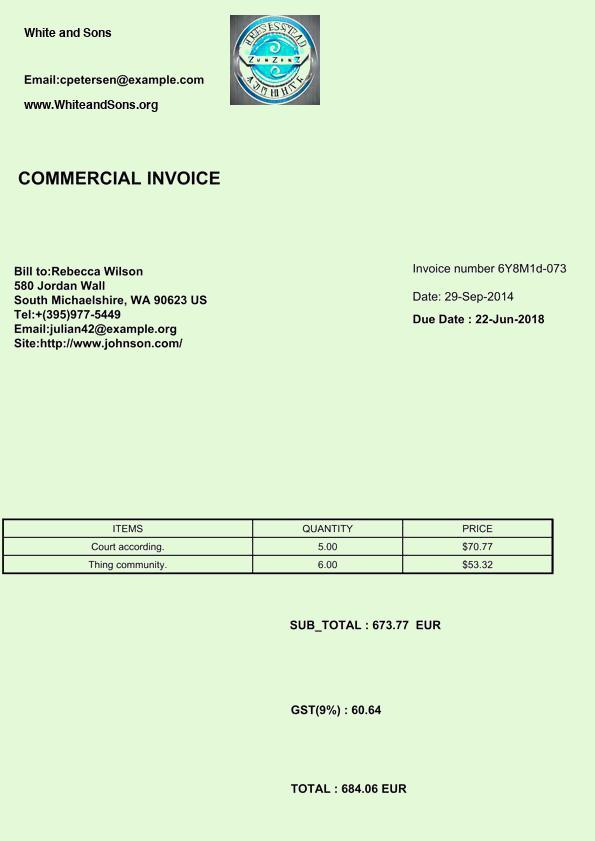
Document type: Invoice